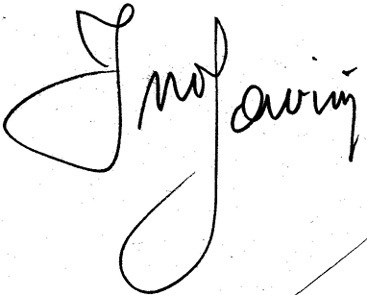
Signature of: ino savini